Question: Explain the disease:
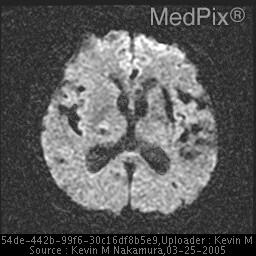
Answer: The disease is discussed as: The history of a sudden onset unilateral motor and.or sensory changes in a patient are strongly suggestive of stroke, which can be generally classified as either ischemic or hemorrhagic.  Although this patient had no known history of hypertension, her CT and MRI both demonstrate evidence of chronic small vessel ischemia secondary to longstanding hypertension.  The differential diagnosis for a hemorrhagic lesion in the putamen/posterior capsule includes lacunar infarct, hypertensive hemorrhage, vascular malformation, and neoplasm.

Lacunar infarcts represent 15-20% of all strokes, and appear as small cavitary lesions in subcortical regions.  They result from the thrombosis of a small penetrating artery, often as a result of a chronic hypertensive change known as lipohyalinosis.  Characteristic locations for lacunar infarcts include the following:  putamen (37%), pons (16%), thalamus (14%), caudate (10%), and internal capsule (10%).  Posterior limb lacunes are the most important clinically because of their potential for severe motor and sensory deficits.  Anterior limb lacunes are often clincally silent.
These "perforating" arteries (lenticulostriate aa., thalamogeniculate aa., and anterior choroidal branch of ICA) are common sites for both lacunar infarcts and hypertensive hemorrhage, and both types of lesions can result from a process known as lipohyalinosis.  This is the impregnation of hyaline-lipid material into the walls of small arteries in the setting of hypertension combined with atherosclerosis.  Lipohyalinosis predisposes the artery to thrombosis and may also weaken the vessel wall, resulting in small dissecting "Charcot-Bouchard" aneurysms.

Hypertensive hemorrhages are slightly less common than lacunar infarcts, representing 10-15% of all strokes.  Two-thirds of hypertensive hemorrhages occur in the putamen, but most cases occur in the presence of systolic blood pressures much higher than 170.  Active bleeding usually lasts less than one hour, while edema progresses over the next few days.  Complications of hypertensive hemorrhage include brain herniation and hydrocephalus.